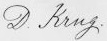
Signature of: diederich krug